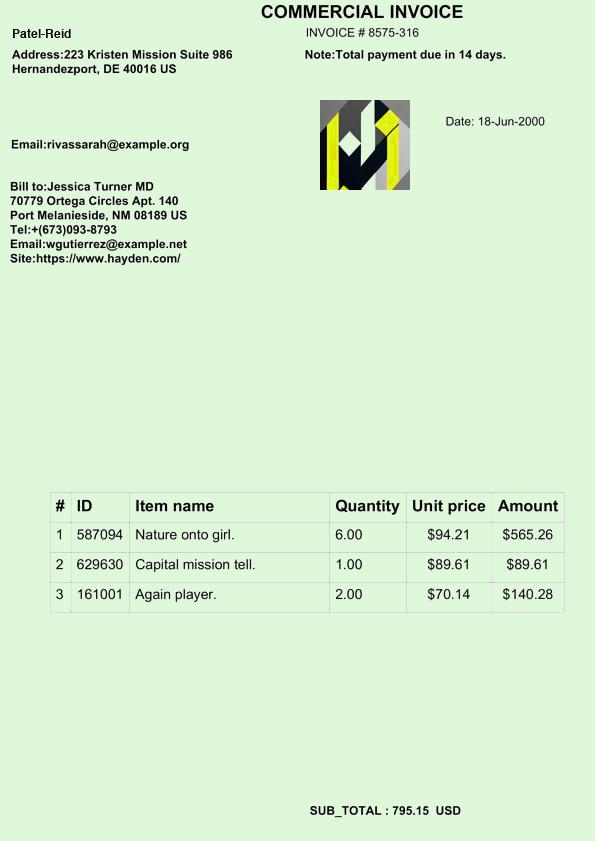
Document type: Invoice